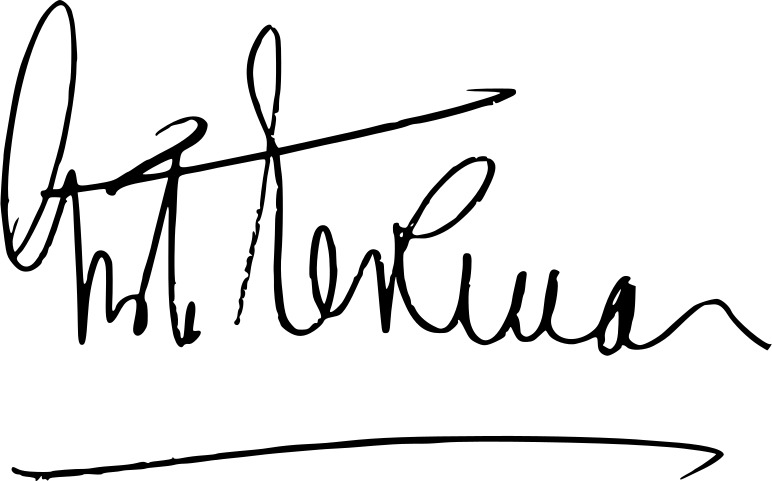
Signature of: gösta ekman